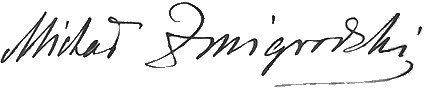
Signature of: michał żmigrodzki